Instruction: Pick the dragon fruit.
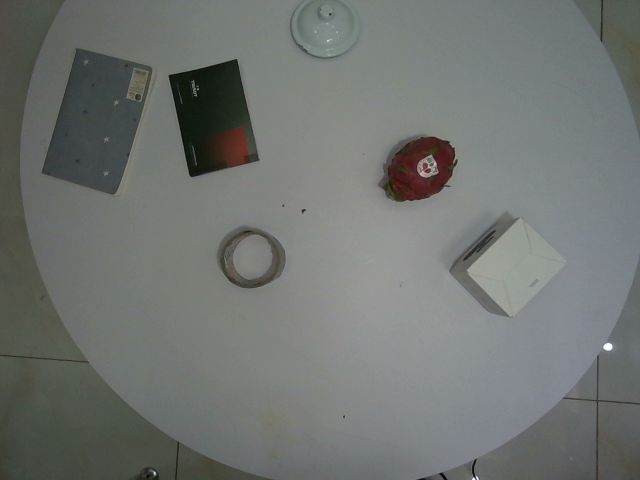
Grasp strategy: vertical